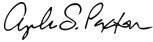
Signature of: angela paxton